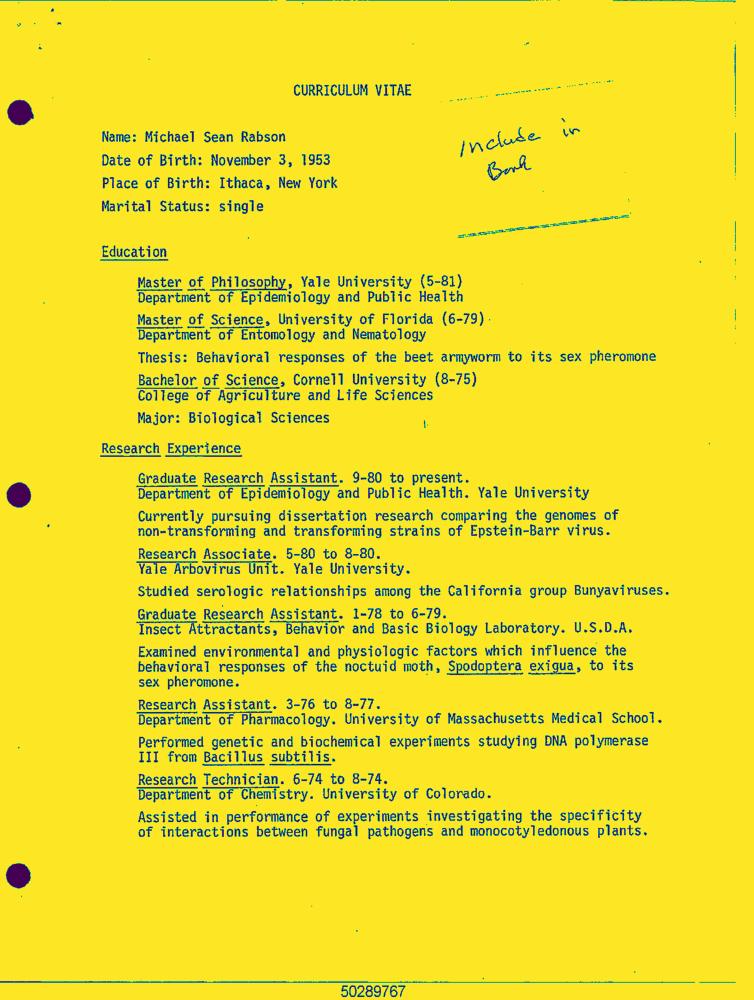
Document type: Resume-Doc